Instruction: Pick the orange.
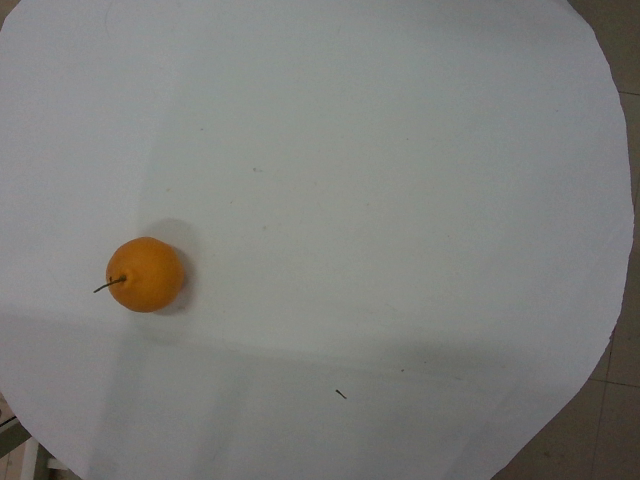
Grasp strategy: vertical